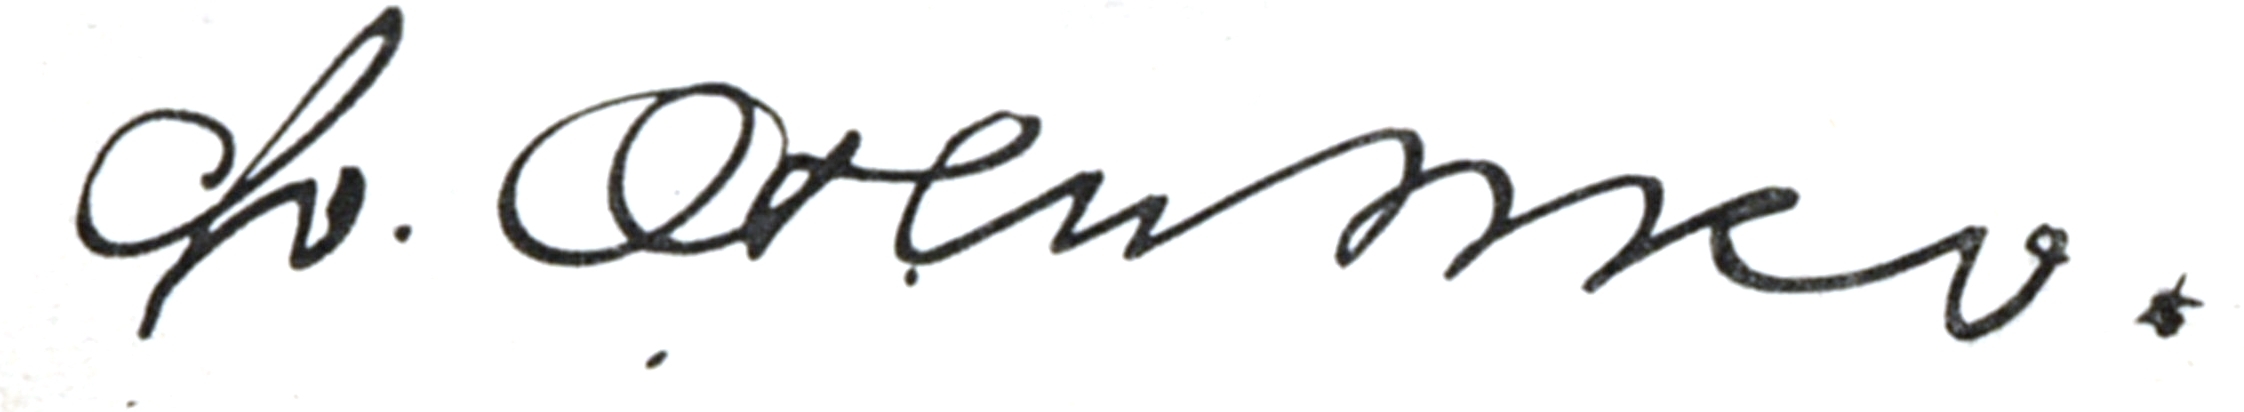
Signature of: onipko fedot mikhailovich